Question: What is the potential diagnosis?
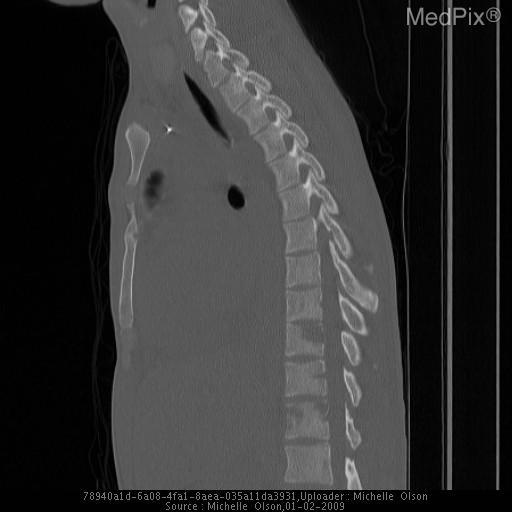
Answer: The possible diagnosis includes --Osteomyelitis, including mycobacterial and fungal.
--Metastatic disease
--Multiple myeloma.